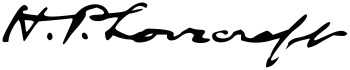
Signature of: h p lovecraft